Question: What is the assessed value of the property as noted in the document?
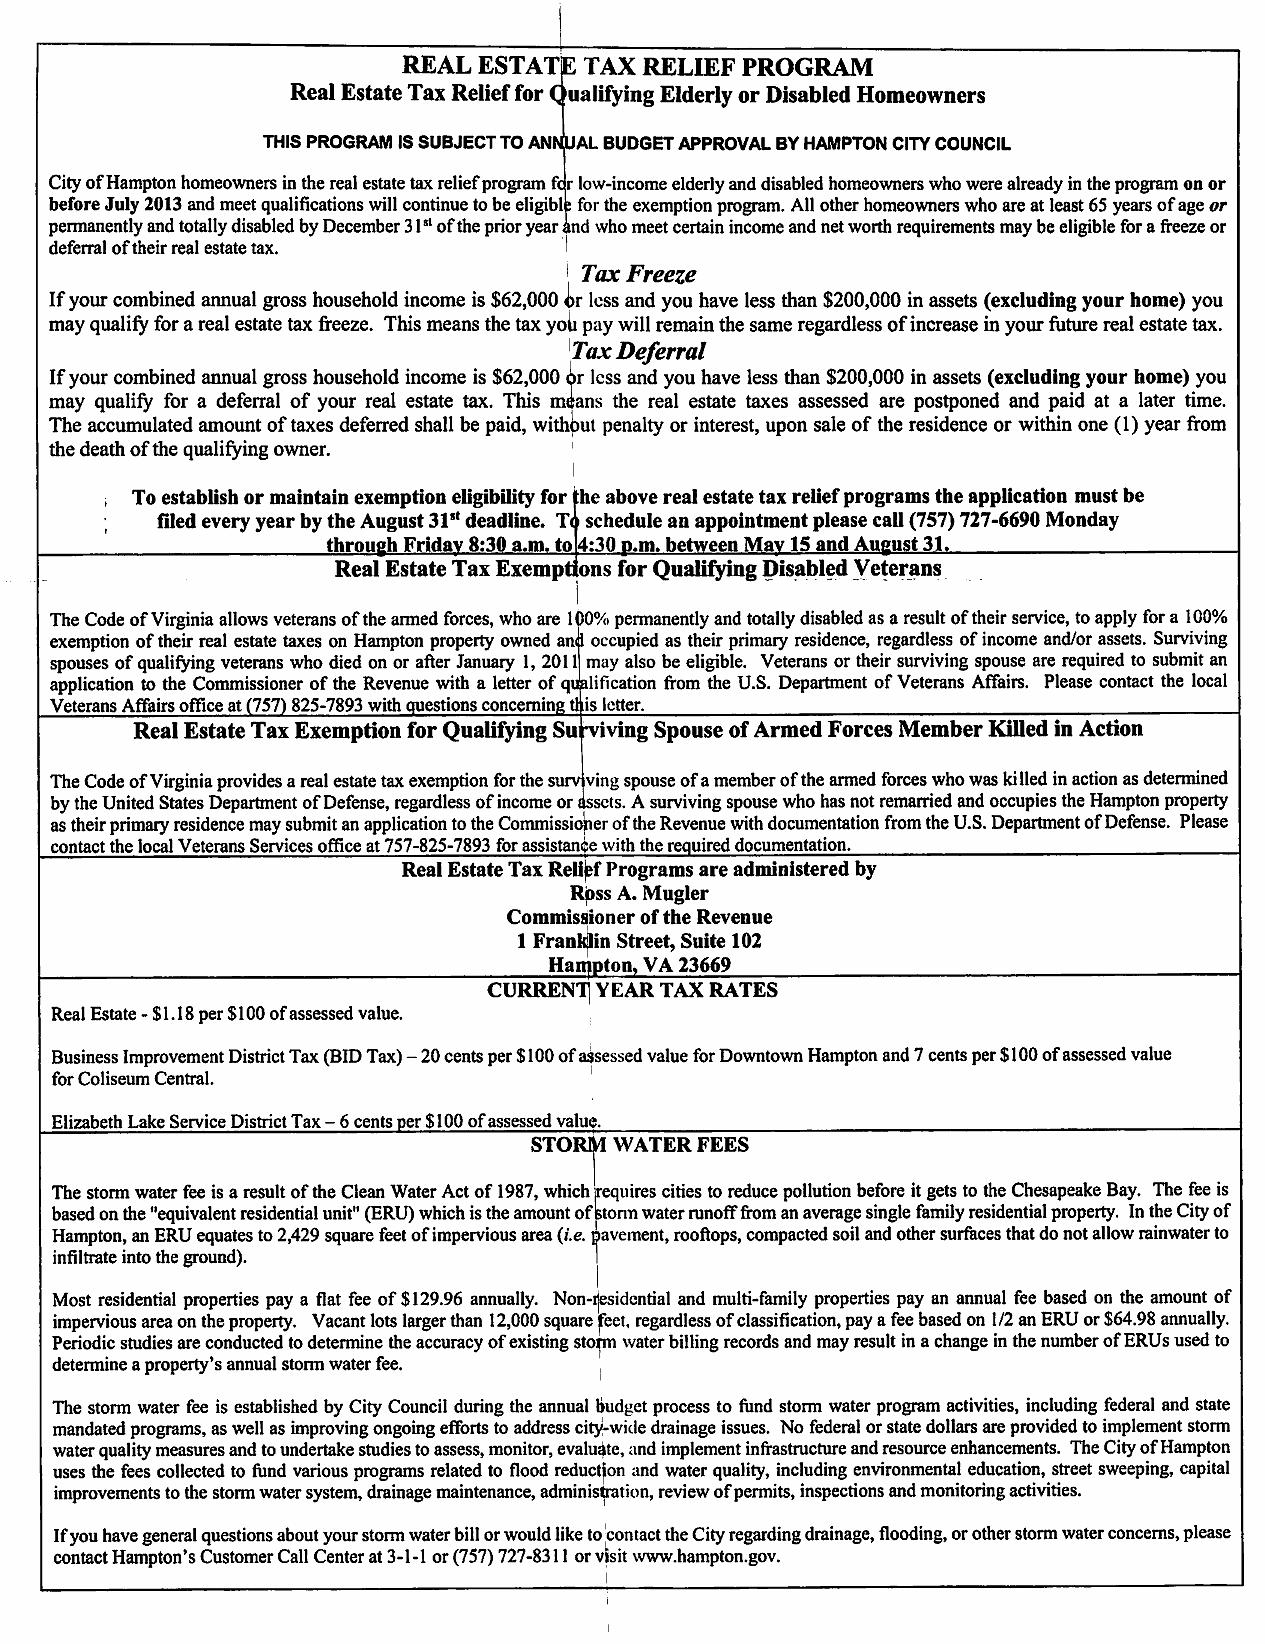
Answer: "$1.18 per $100 of assessed value"